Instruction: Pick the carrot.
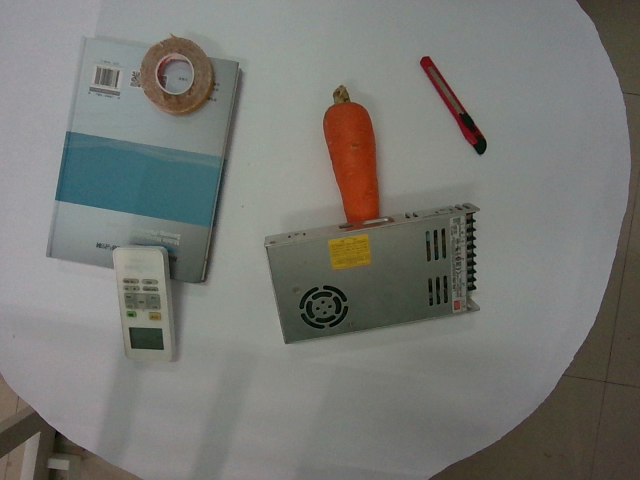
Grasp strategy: vertical